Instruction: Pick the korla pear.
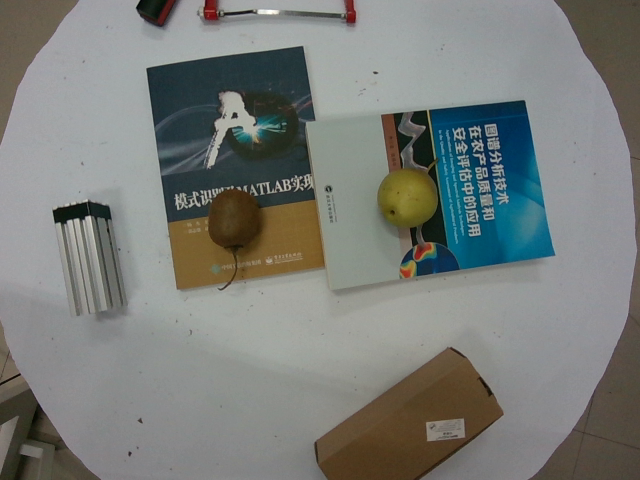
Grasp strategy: vertical